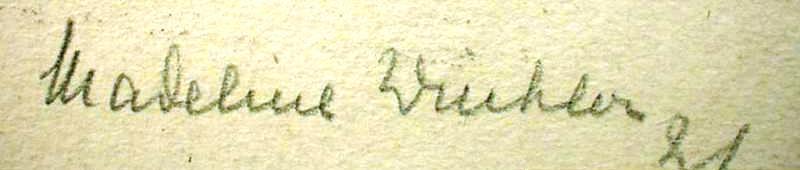
Signature of: madeline winkler betzendahl